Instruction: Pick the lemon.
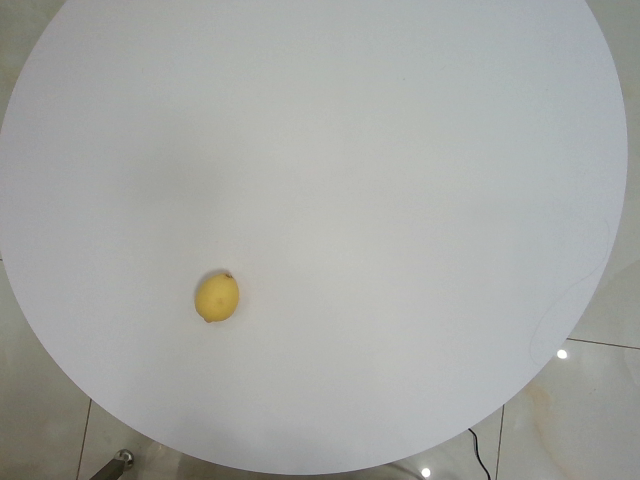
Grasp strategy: vertical